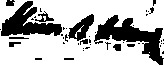
Signature of: elmer bragg adams